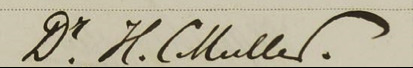
Signature of: hendrik clemens muller